Question: What is the date of the hearing as scheduled in the document?
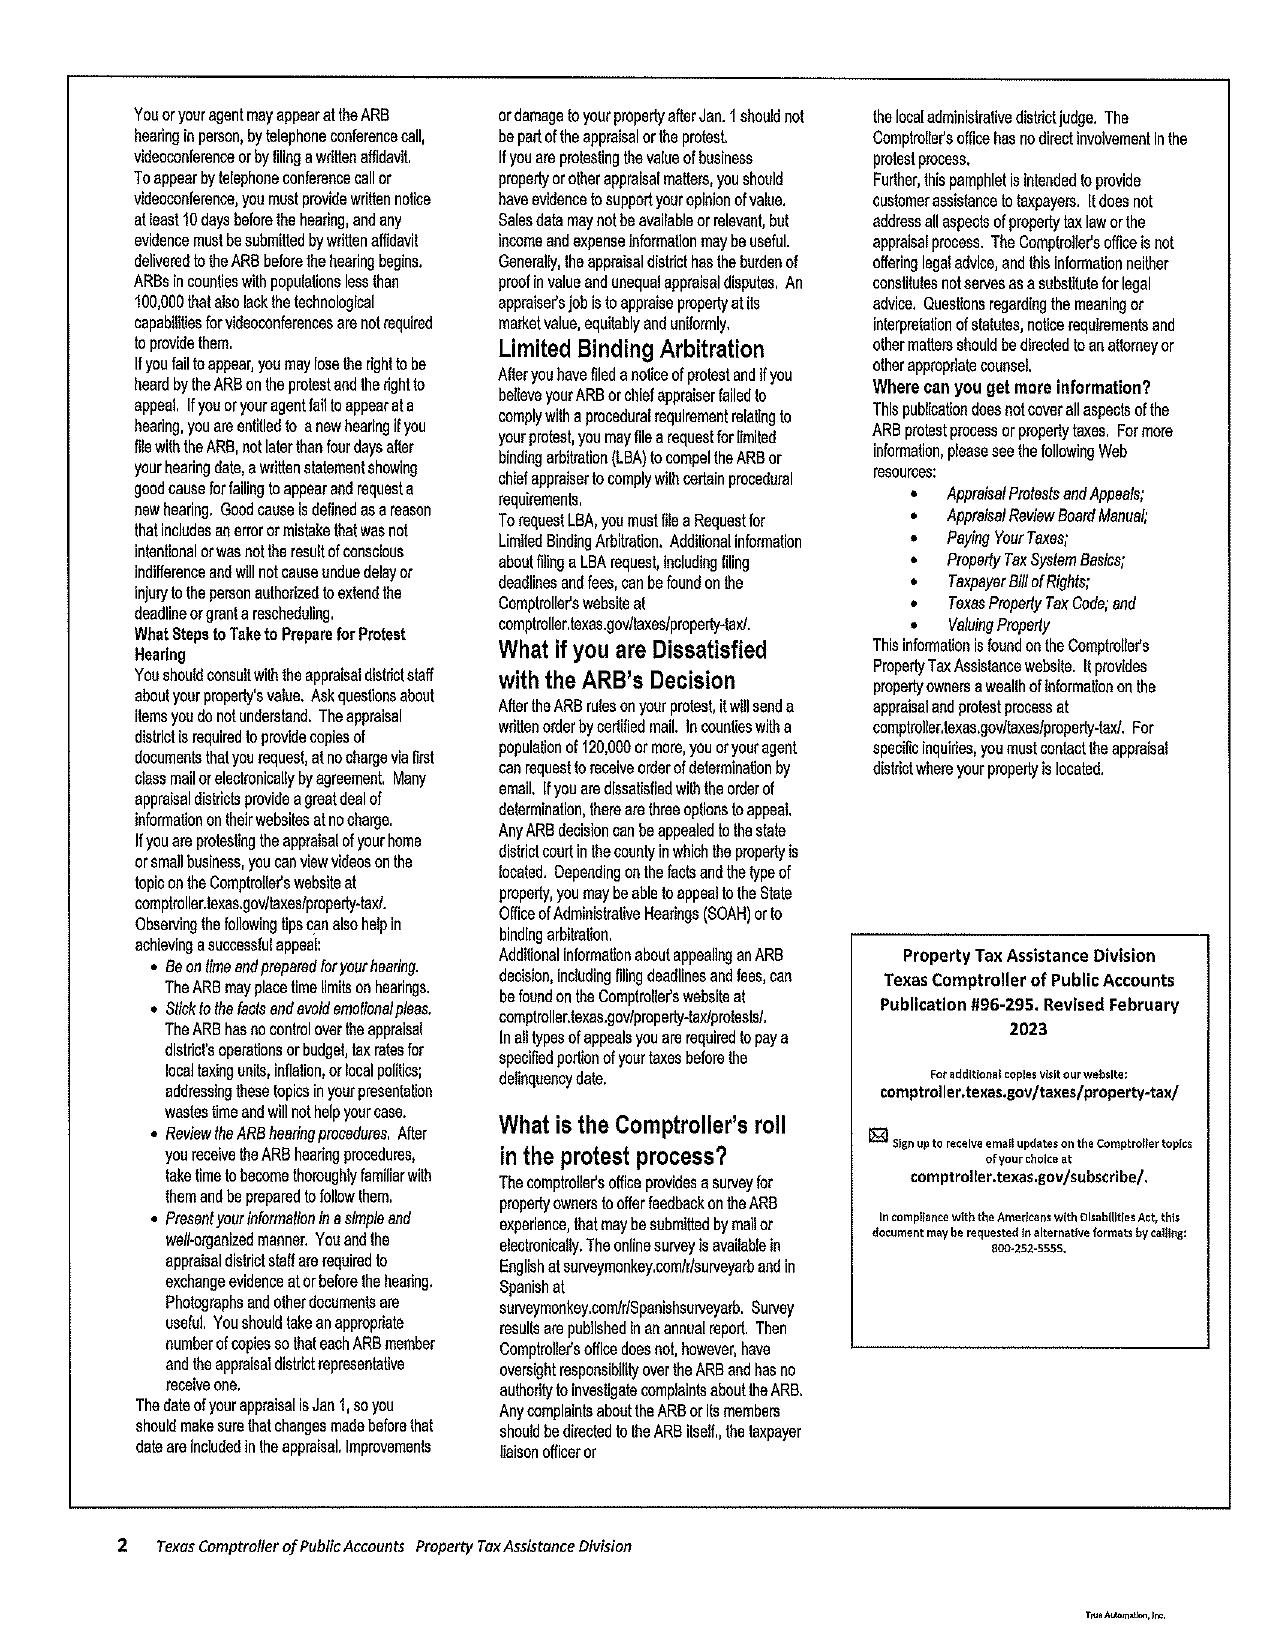
Answer: "1-Jun"